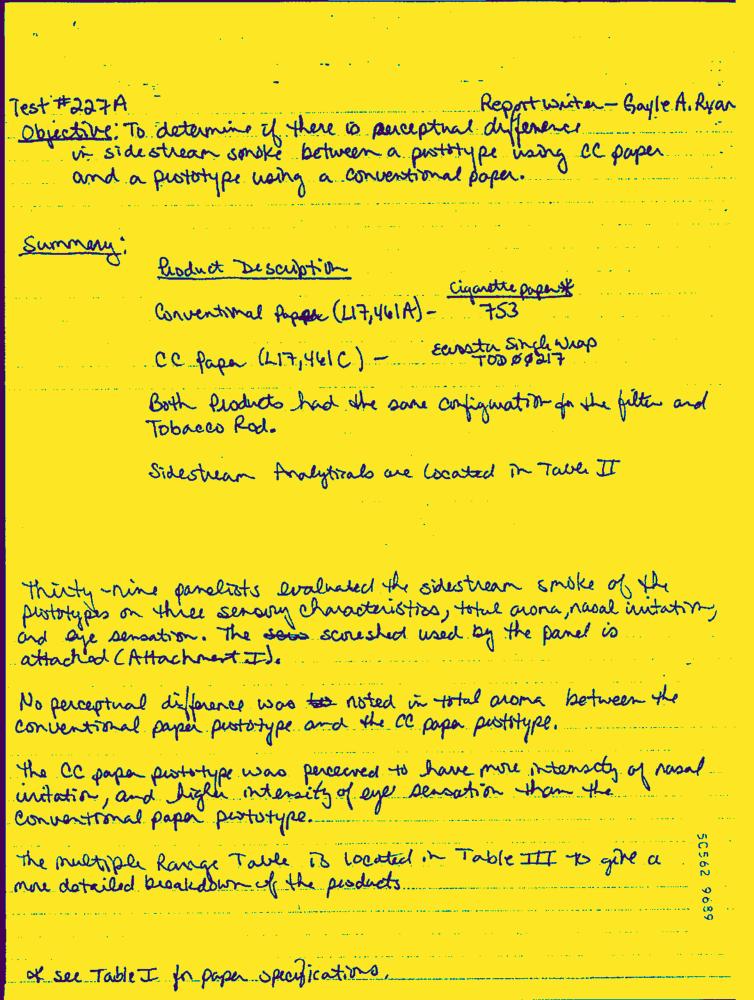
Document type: Hand-Written